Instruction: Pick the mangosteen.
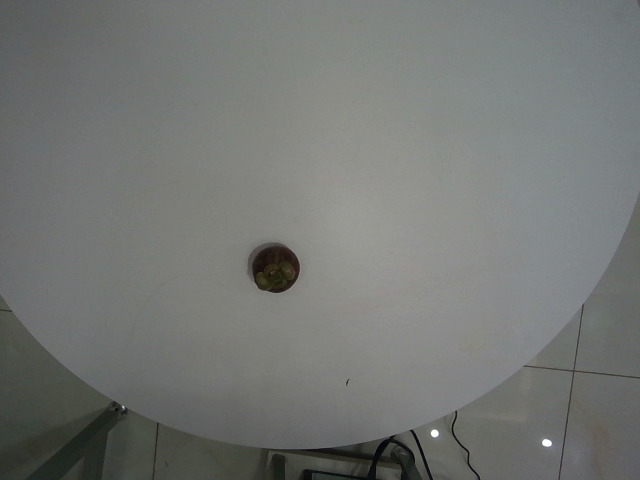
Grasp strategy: vertical